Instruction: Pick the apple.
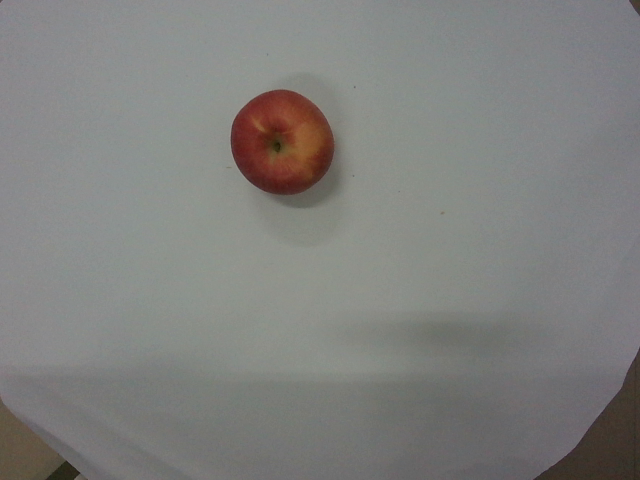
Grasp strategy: vertical